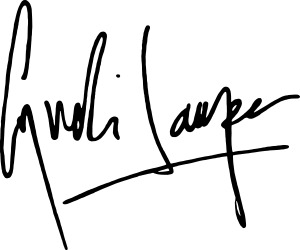
Signature of: cyndi lauper